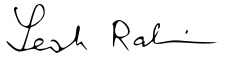
Signature of: leah rabin